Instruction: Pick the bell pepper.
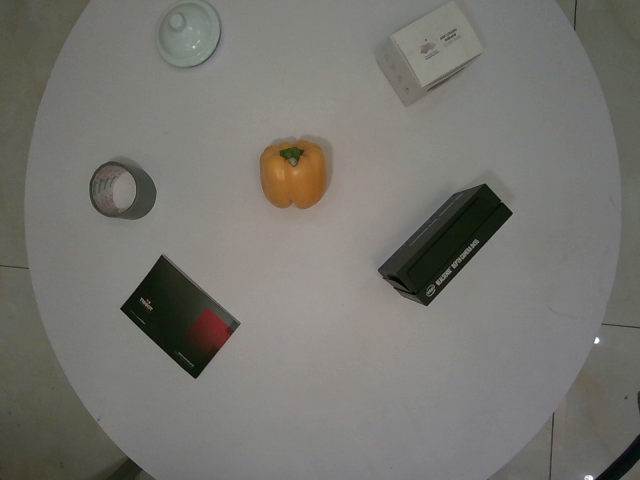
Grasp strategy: vertical